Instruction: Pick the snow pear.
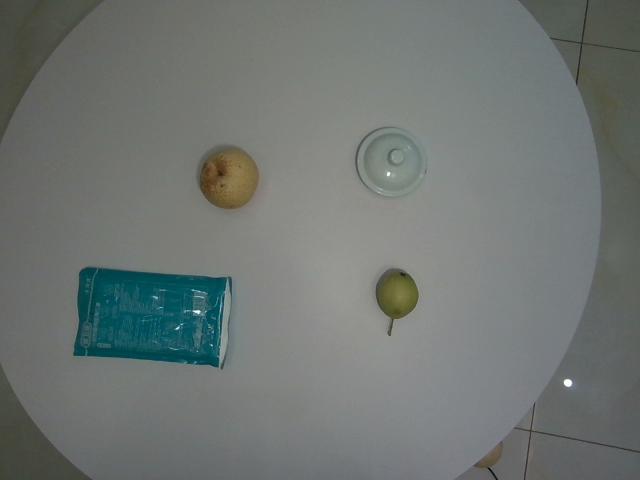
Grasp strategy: vertical